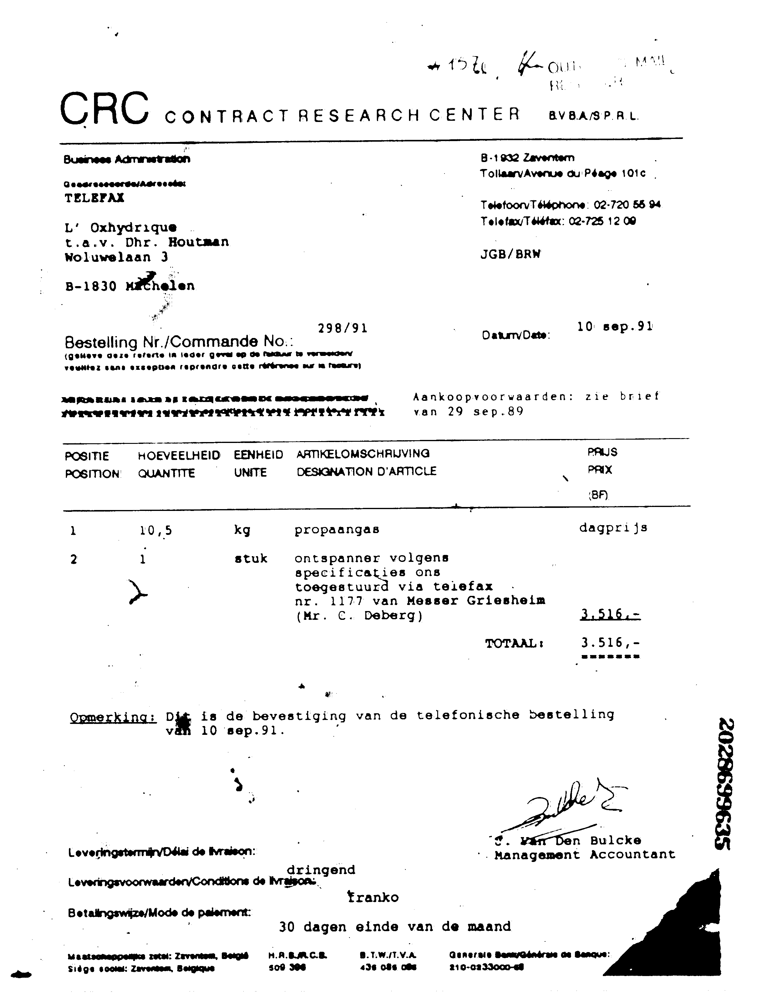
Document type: Invoice